Question: What is the potential diagnosis?
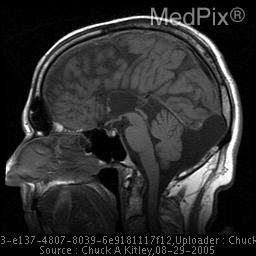
Answer: The possible diagnosis includes Broadly - including the colpocephaly:
1.Corpus Callosum Agenesis/dysgenesis
2.Hydrocephalus
3.Arnold Chiari malformation
4.Dandy Walker malformation.